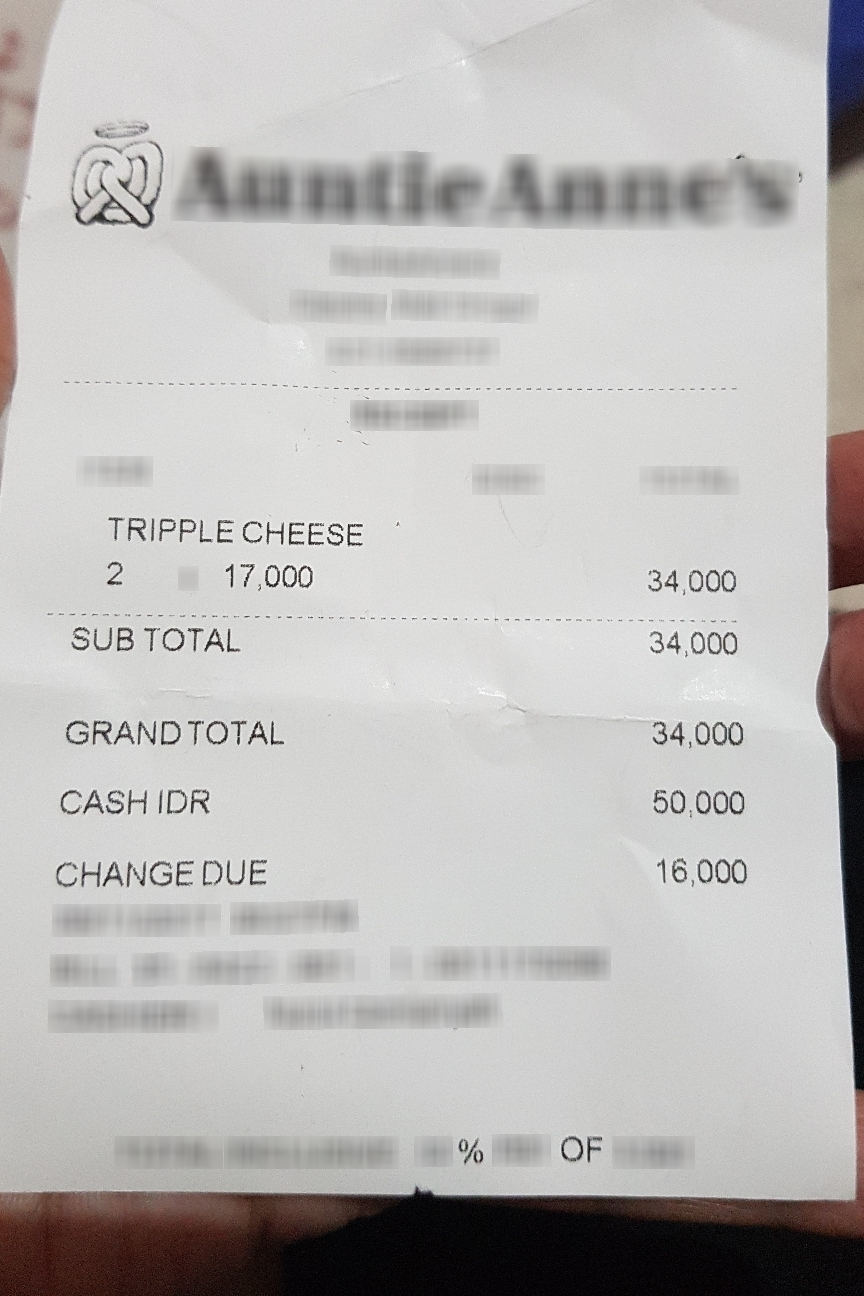
Extraction:
receipt: line_items: name: TRIPPLE CHEESE
price: 34,000
qty: 2
subtotal: 34,000
total: 34,000